Extract the amount written in words, the amount in digits, the name of the payee, the date on the cheque, and the bank's name from the image.
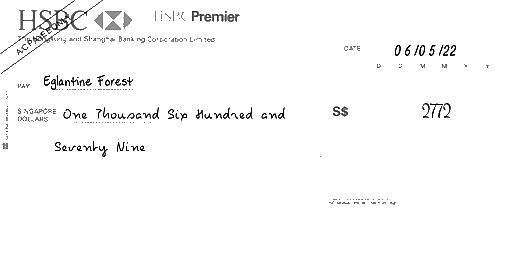
amt_in_words: One Thousand Six Hundred and Seventy Nine
amt_in_figures: 2772
payee_name: Eglantine Forest
bank_name: HSBC
cheque_date: 06/05/22